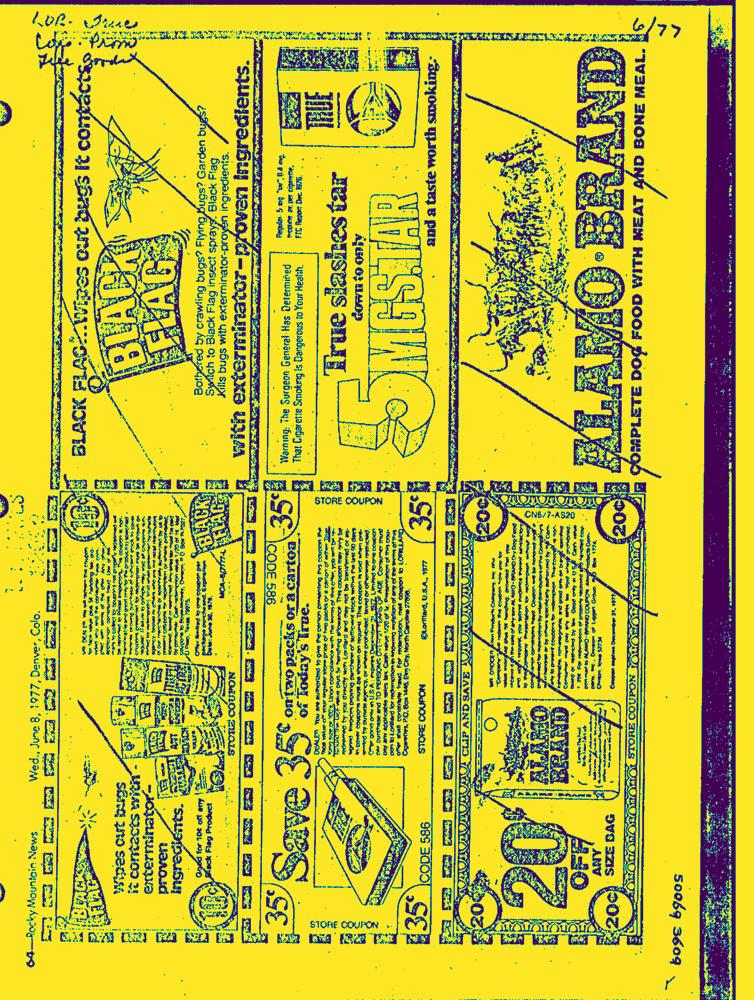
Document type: AD